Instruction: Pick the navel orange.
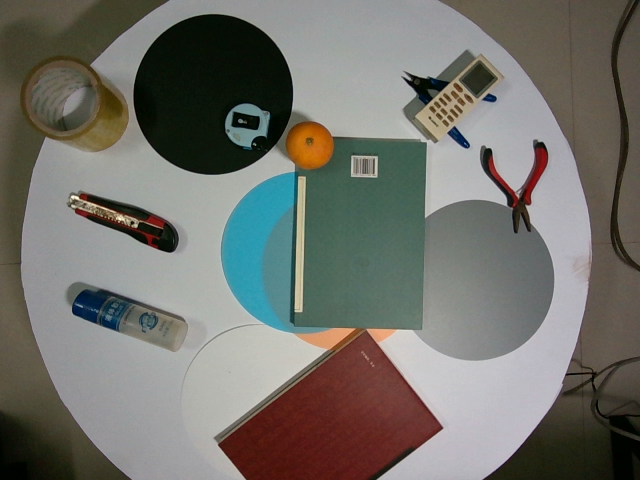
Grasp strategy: vertical